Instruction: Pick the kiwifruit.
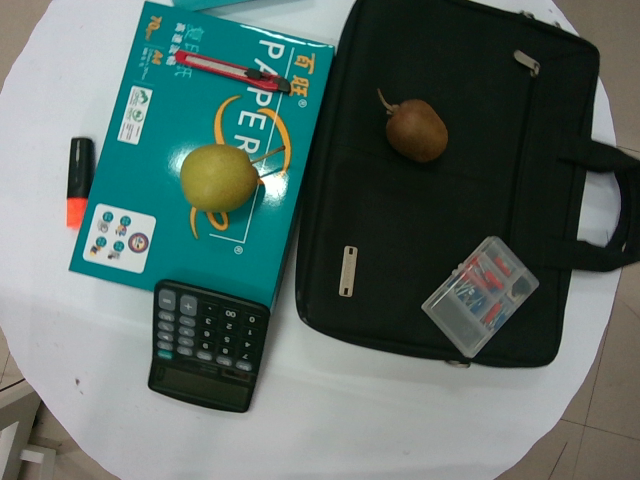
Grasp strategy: vertical